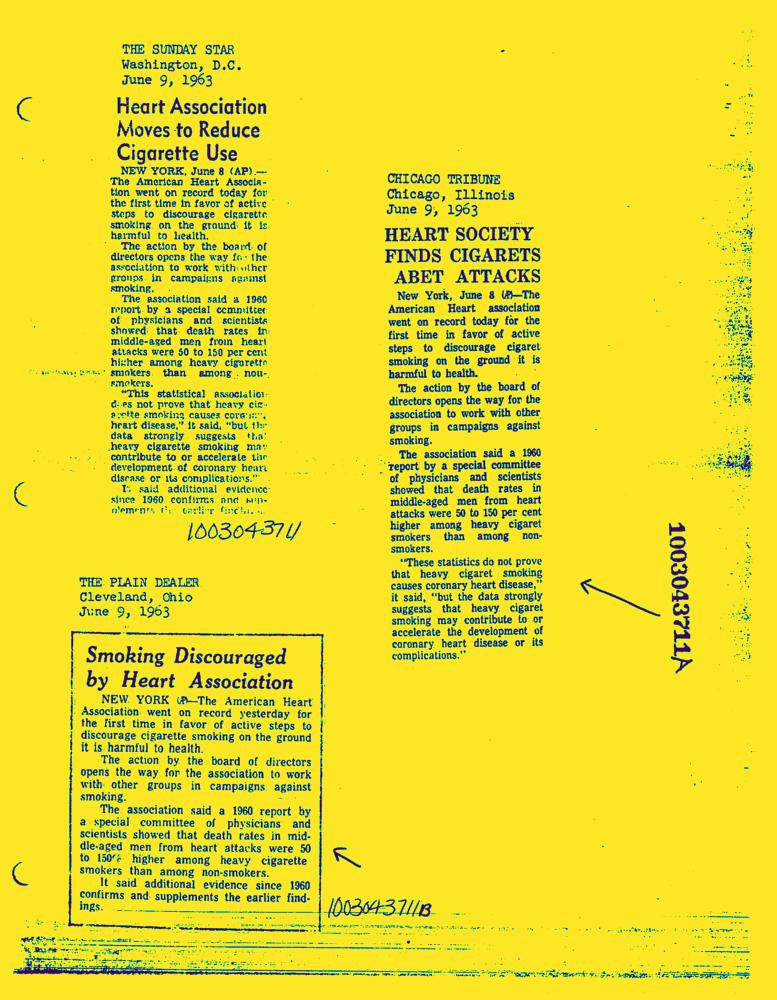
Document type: News-Article